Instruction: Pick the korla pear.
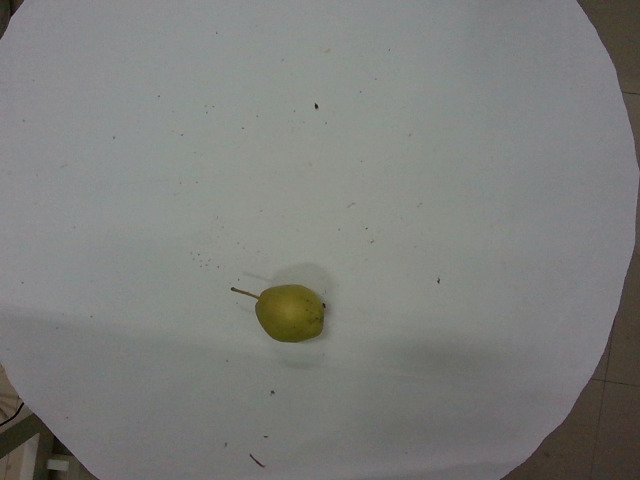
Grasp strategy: vertical